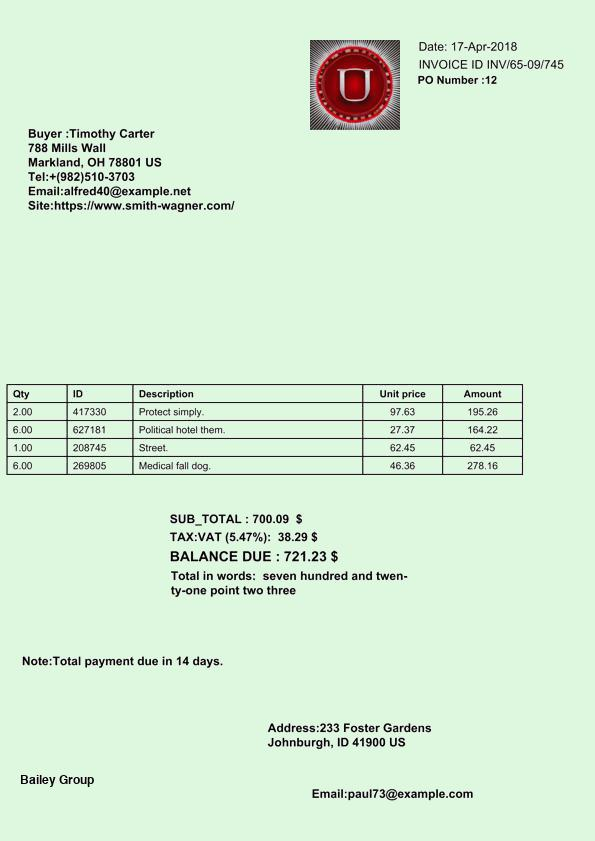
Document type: Invoice